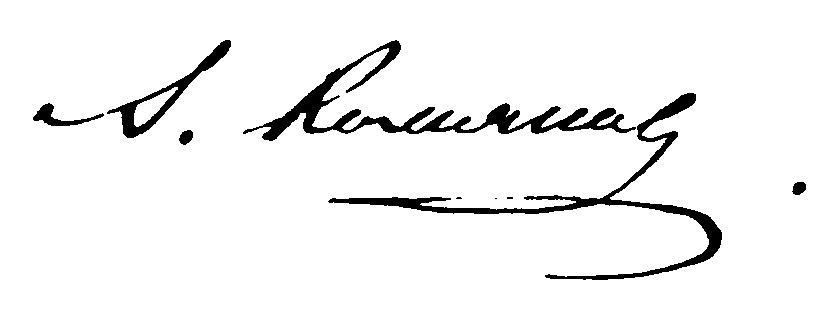
Signature of: alexei khomyakov